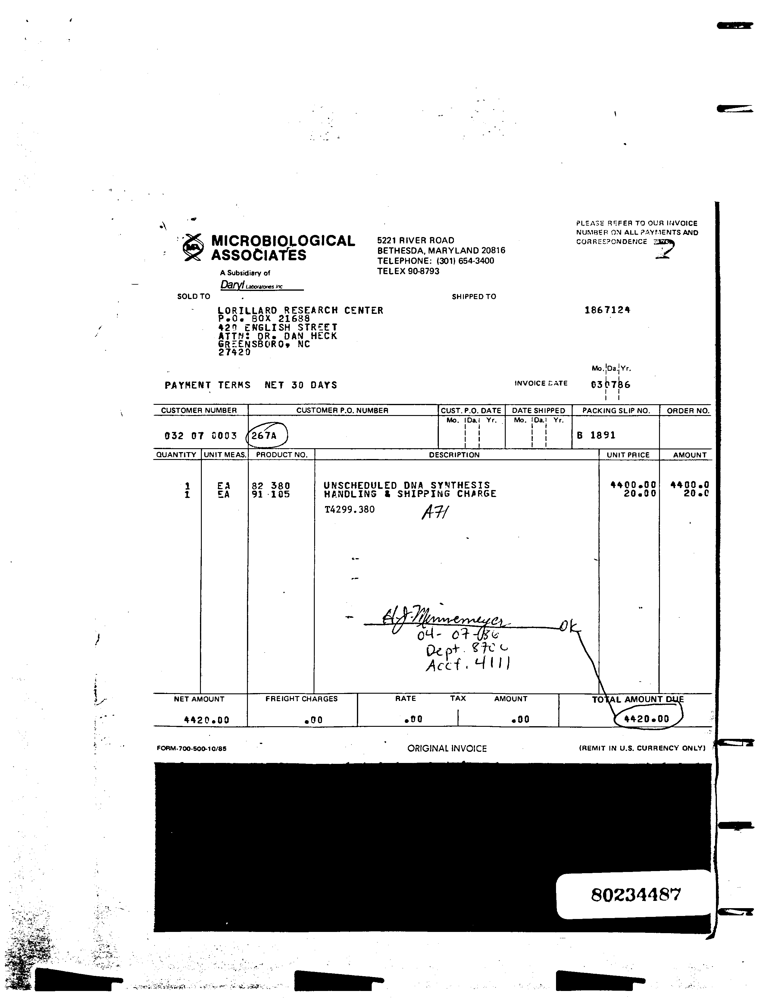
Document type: Invoice